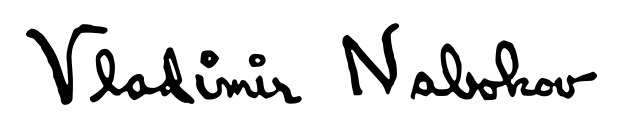
Signature of: vladimir nabokov